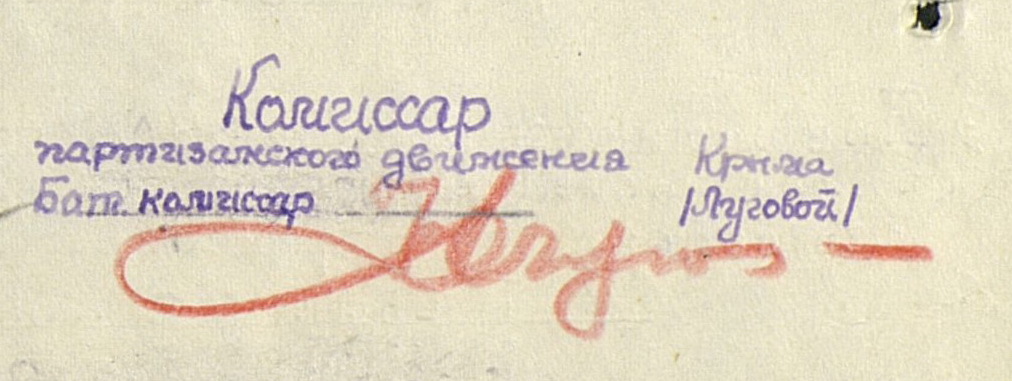
Signature of: q15071349